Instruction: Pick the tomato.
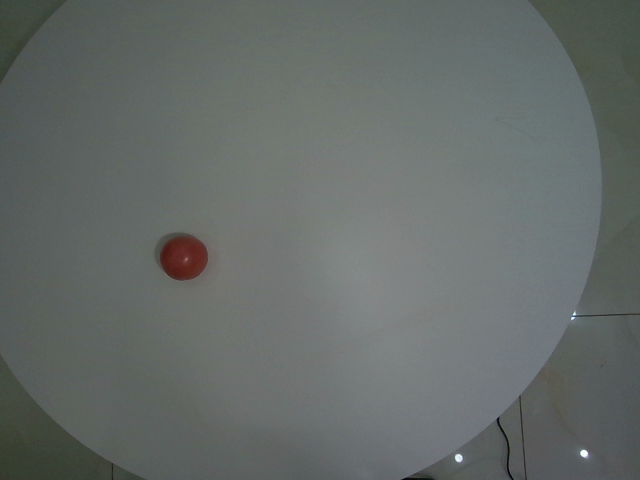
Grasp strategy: vertical